Question: What is the name of the tenant mentioned in the document?
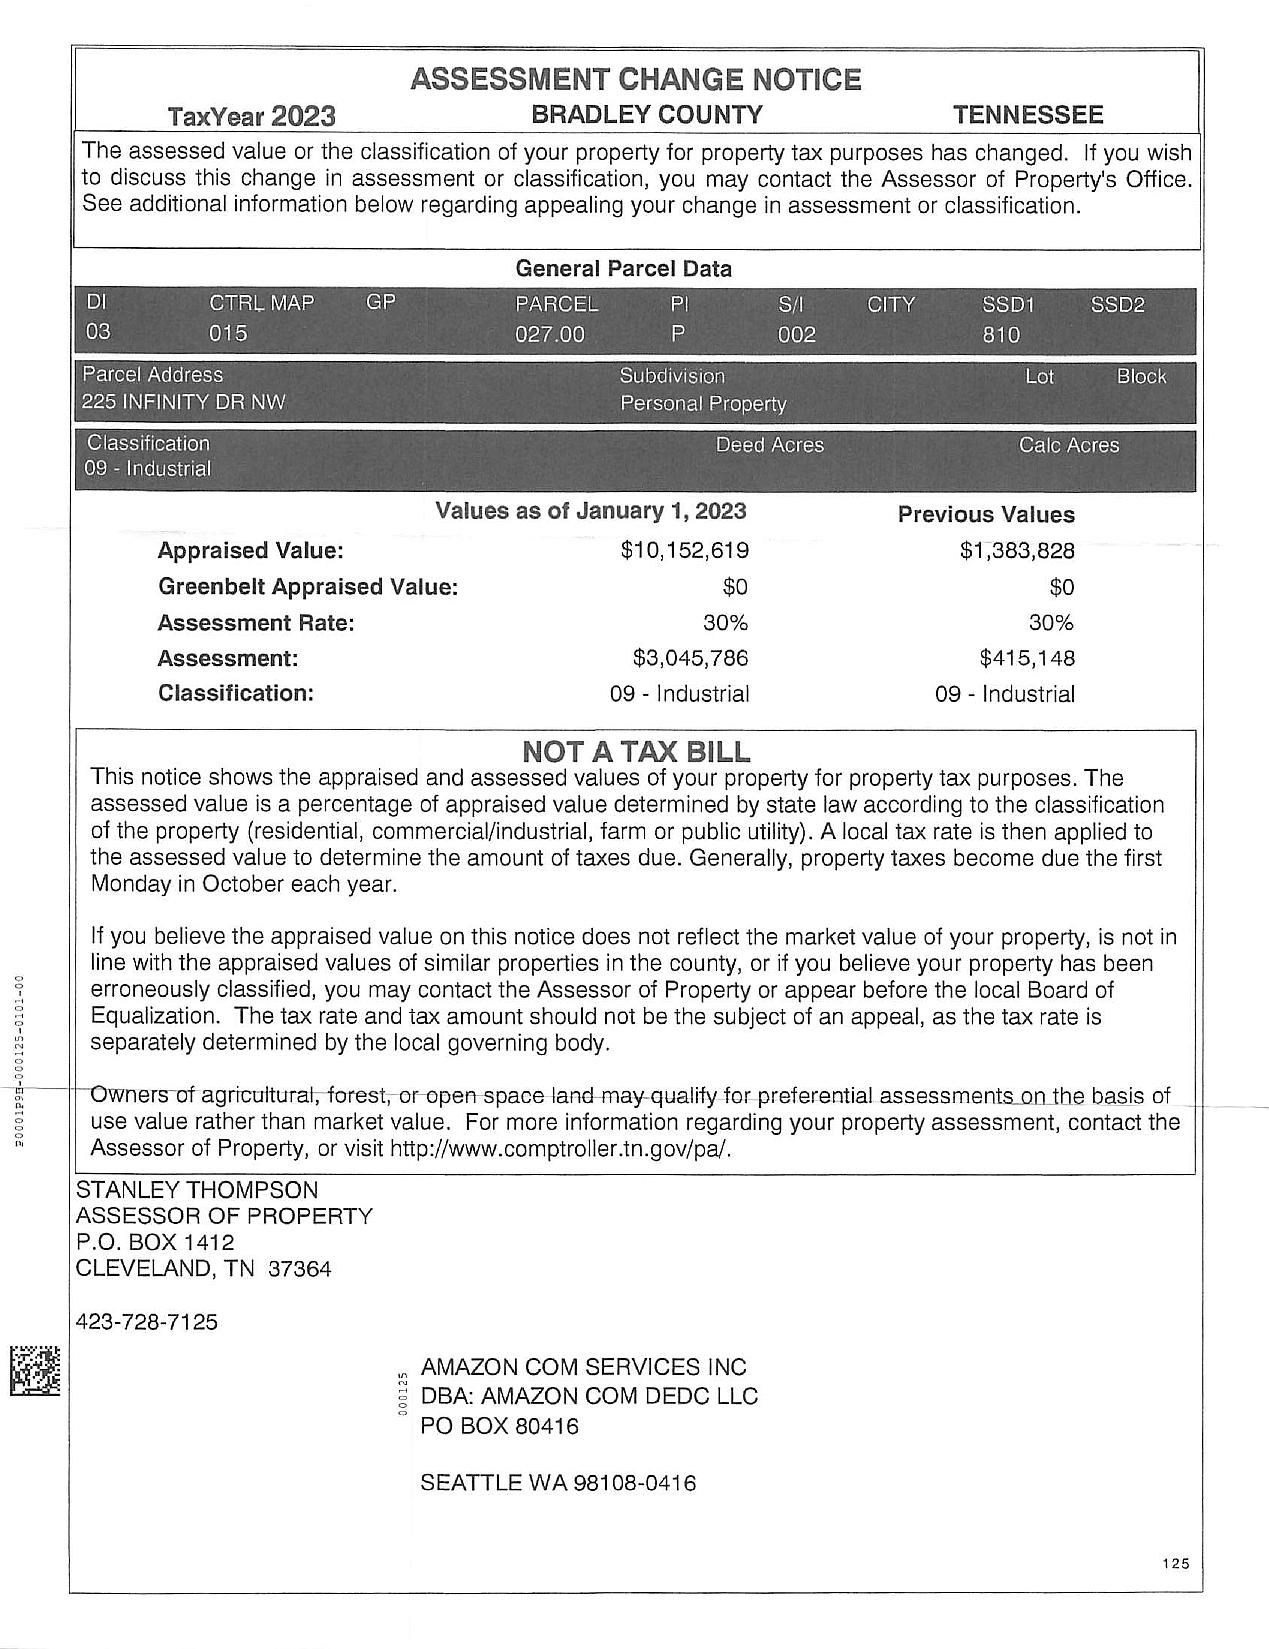
Answer: "AMAZON COM SERVICES INC DBA: AMAZON COM DEDC LLC"